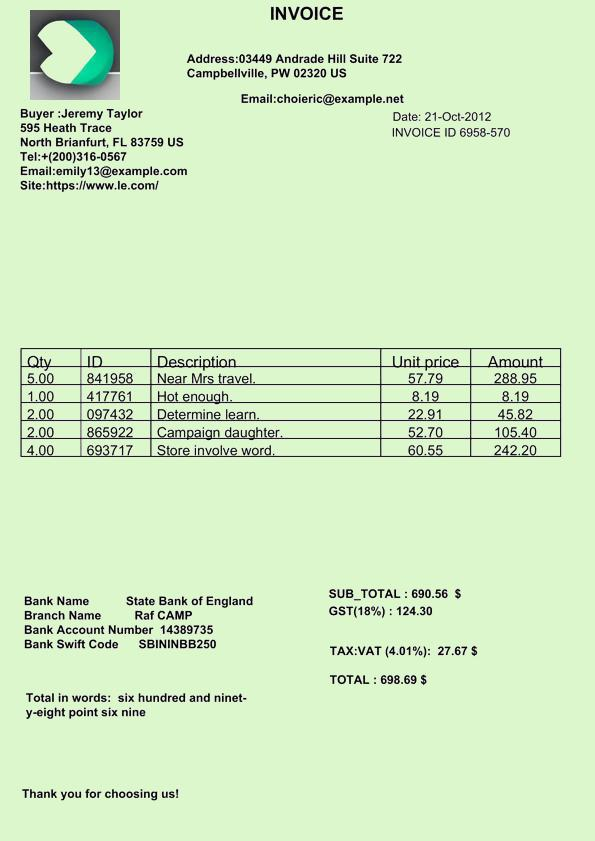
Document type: Invoice